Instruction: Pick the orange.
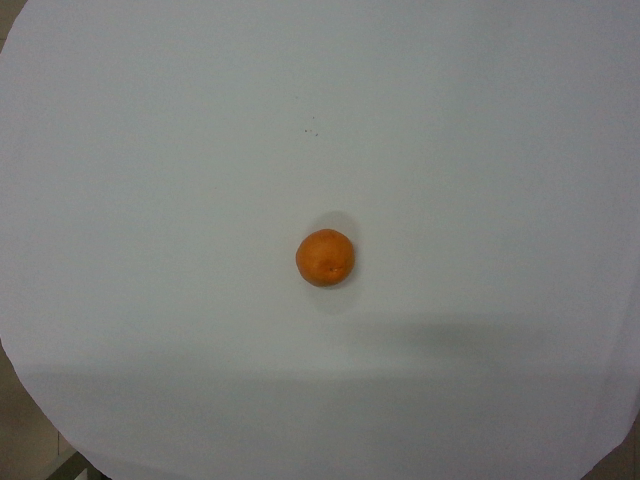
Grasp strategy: vertical